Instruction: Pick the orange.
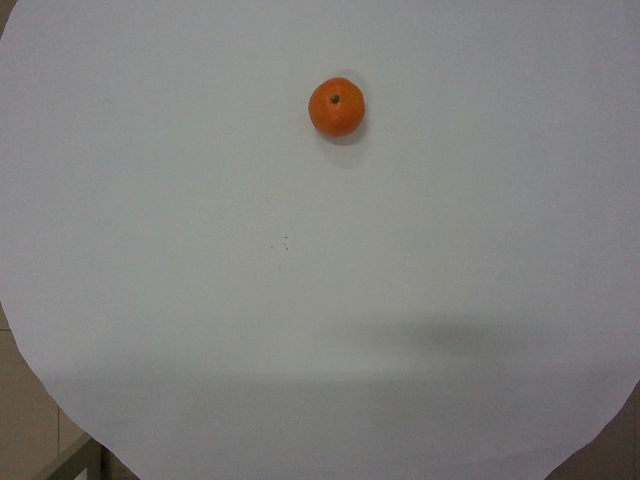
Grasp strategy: vertical